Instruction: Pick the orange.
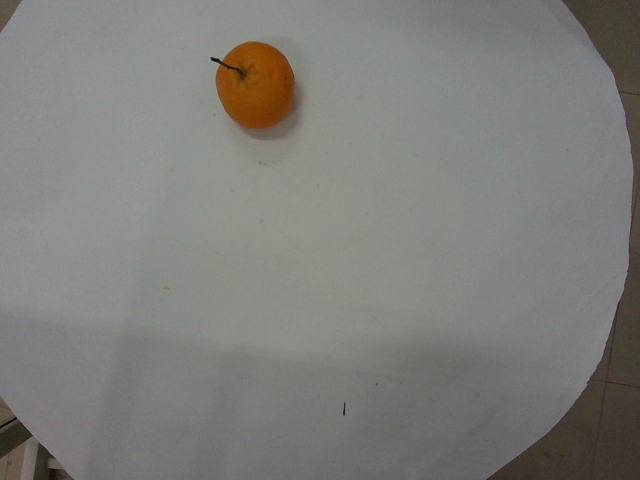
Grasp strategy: vertical